Question: What type of tax is indicated in the document, personal property or real estate?
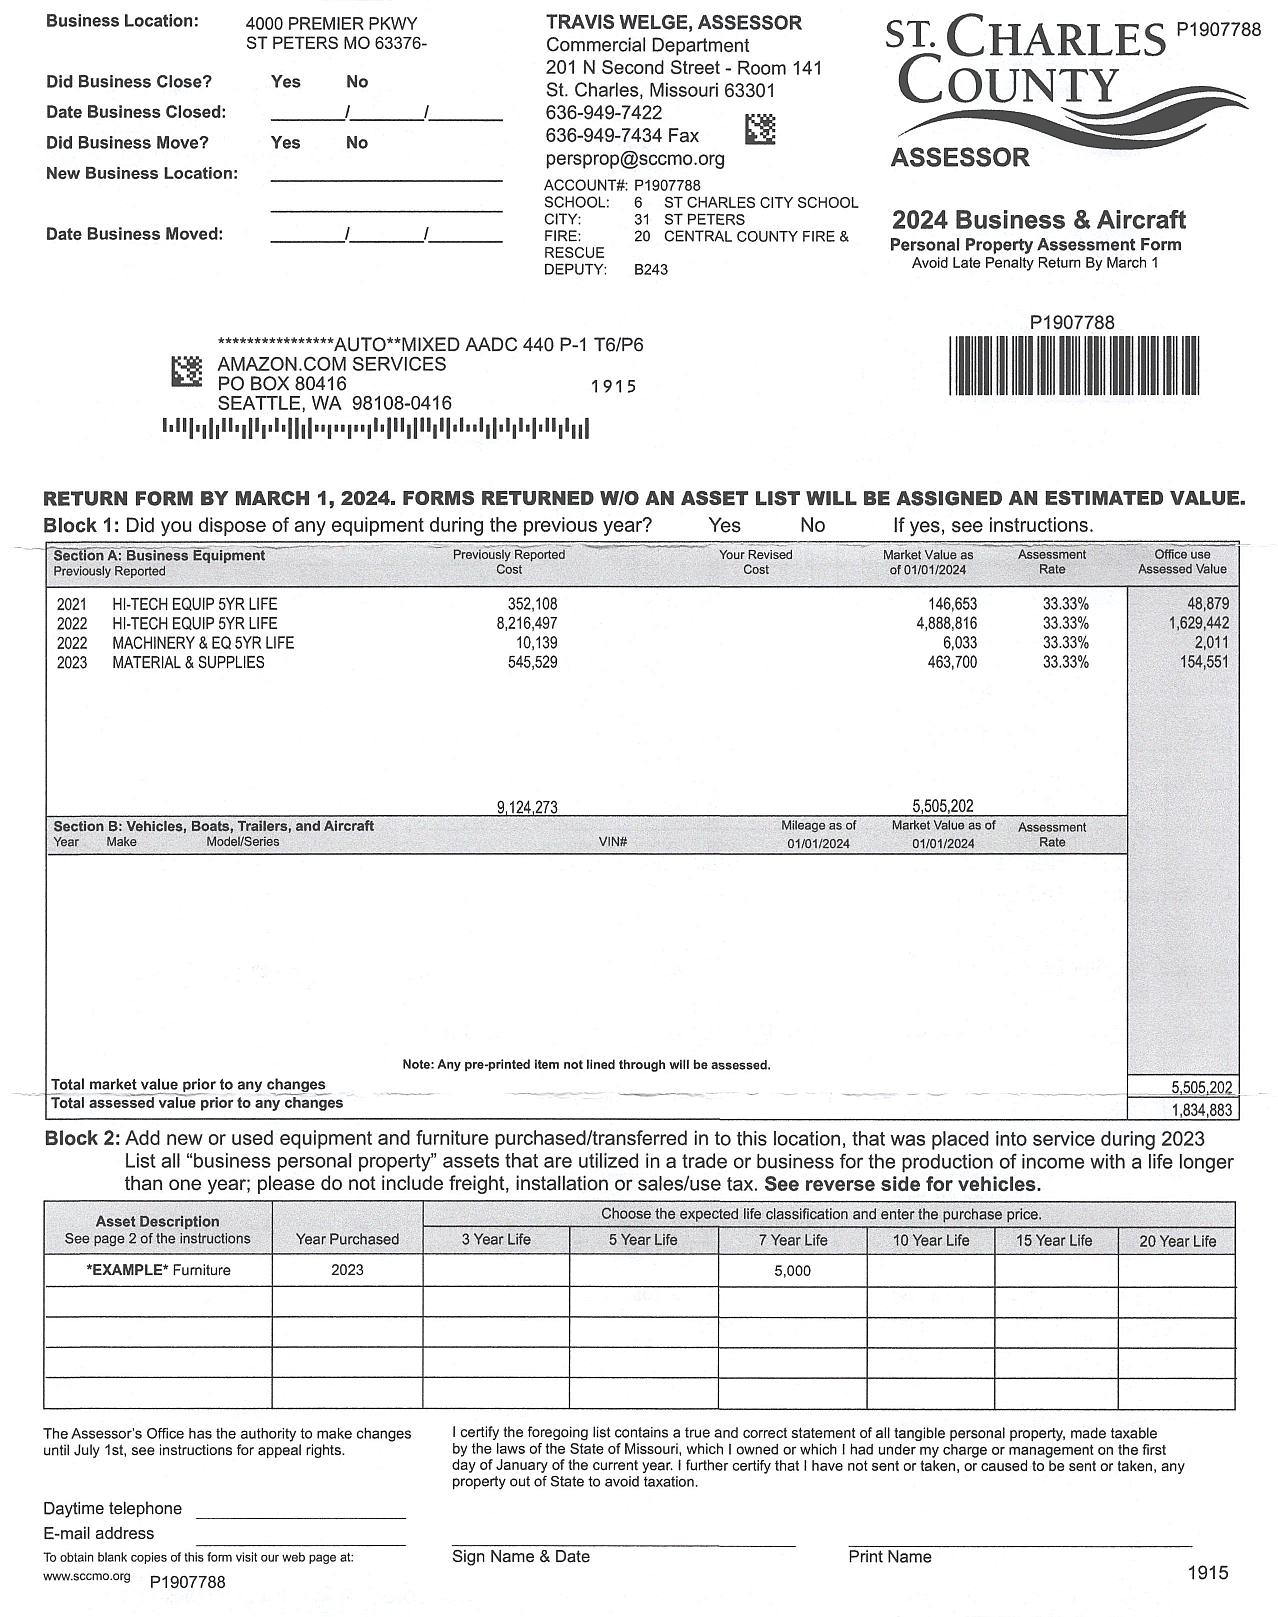
Answer: "Personal Property Tax"